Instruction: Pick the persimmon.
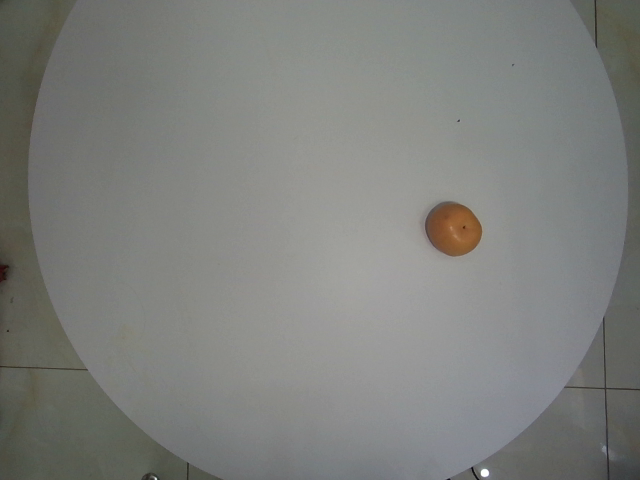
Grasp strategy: vertical